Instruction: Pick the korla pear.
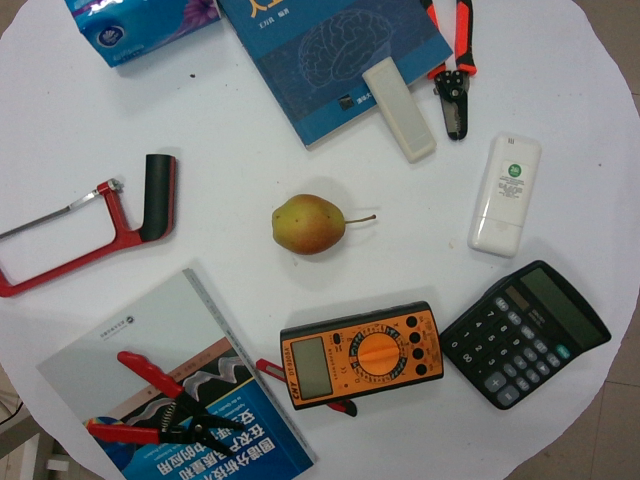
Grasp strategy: vertical